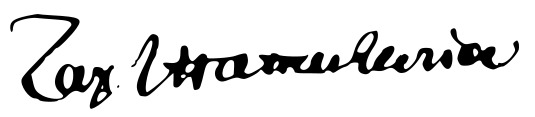
Signature of: zacharias papantoniou